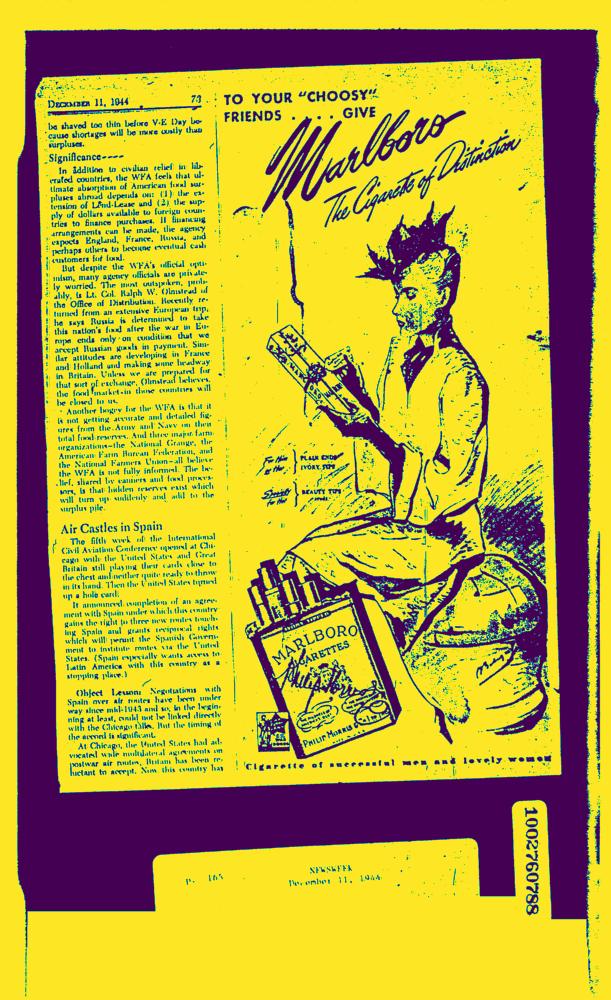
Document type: AD